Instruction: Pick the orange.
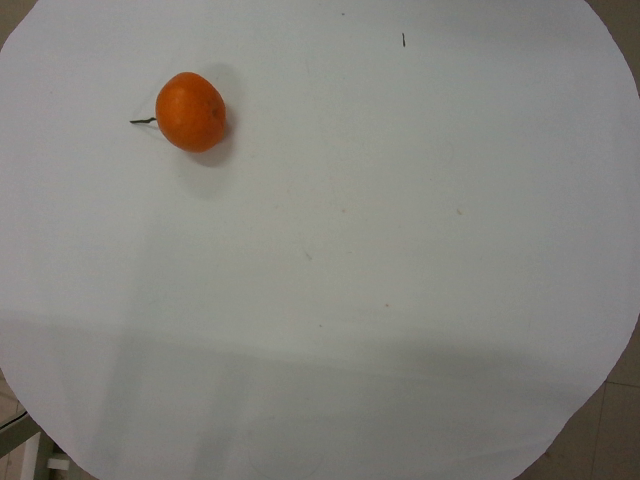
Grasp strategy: vertical